Question: What is the main concern?
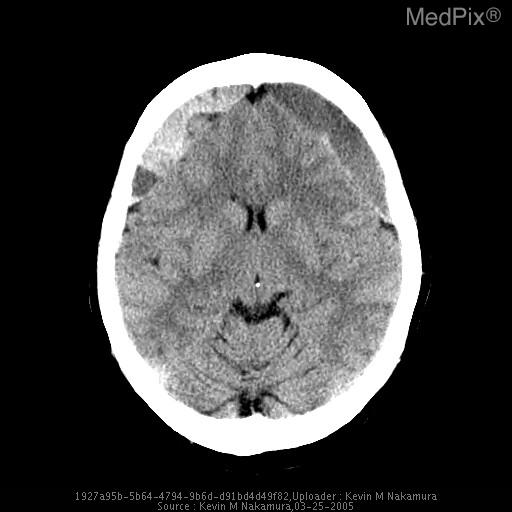
Answer: The findings suggest Non-contrast CT of the brain demonstrates bilateral frontal subdural hemorrhages of varying chronicity.  The right collection contains some prominent areas of high density, consistent with acute on-chronic hemorrhage. The left collection also contains a small amount of high density that may also represent acute blood.  Overall, these collections are roughly symmetric in size and cause no midline shift.  There is no hydrocephaplus; the ventricular systems are smaller than expected for age, perhaps secondary to
compression by the extraaxial fluid collections.. Noncontrast CT of the brain demonstrates bilateral acute-on-chronic subdural hematomas. The higher density collections generally correspond to the acute portions of the hemorrhage. However, patients on anticoagulant therapy may completely lack the ability to form a clot, which is the hyperdensity we see on CT.  In these patients, the acute portion of the hemorrhage may be hypodense.. The patient might have a history of Recent onset gait disturbance and history of 2 falls in the past 6 weeks..